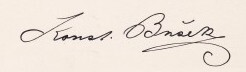
Signature of: konstantin bušek